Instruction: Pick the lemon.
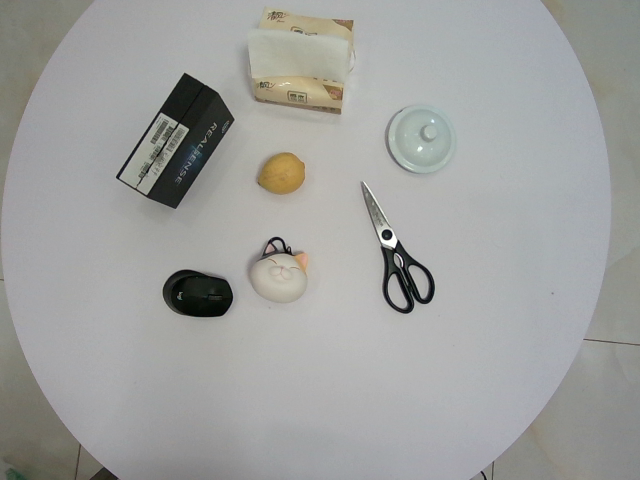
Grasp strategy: vertical